Question: What type of tax is indicated in the document, personal property or real estate?
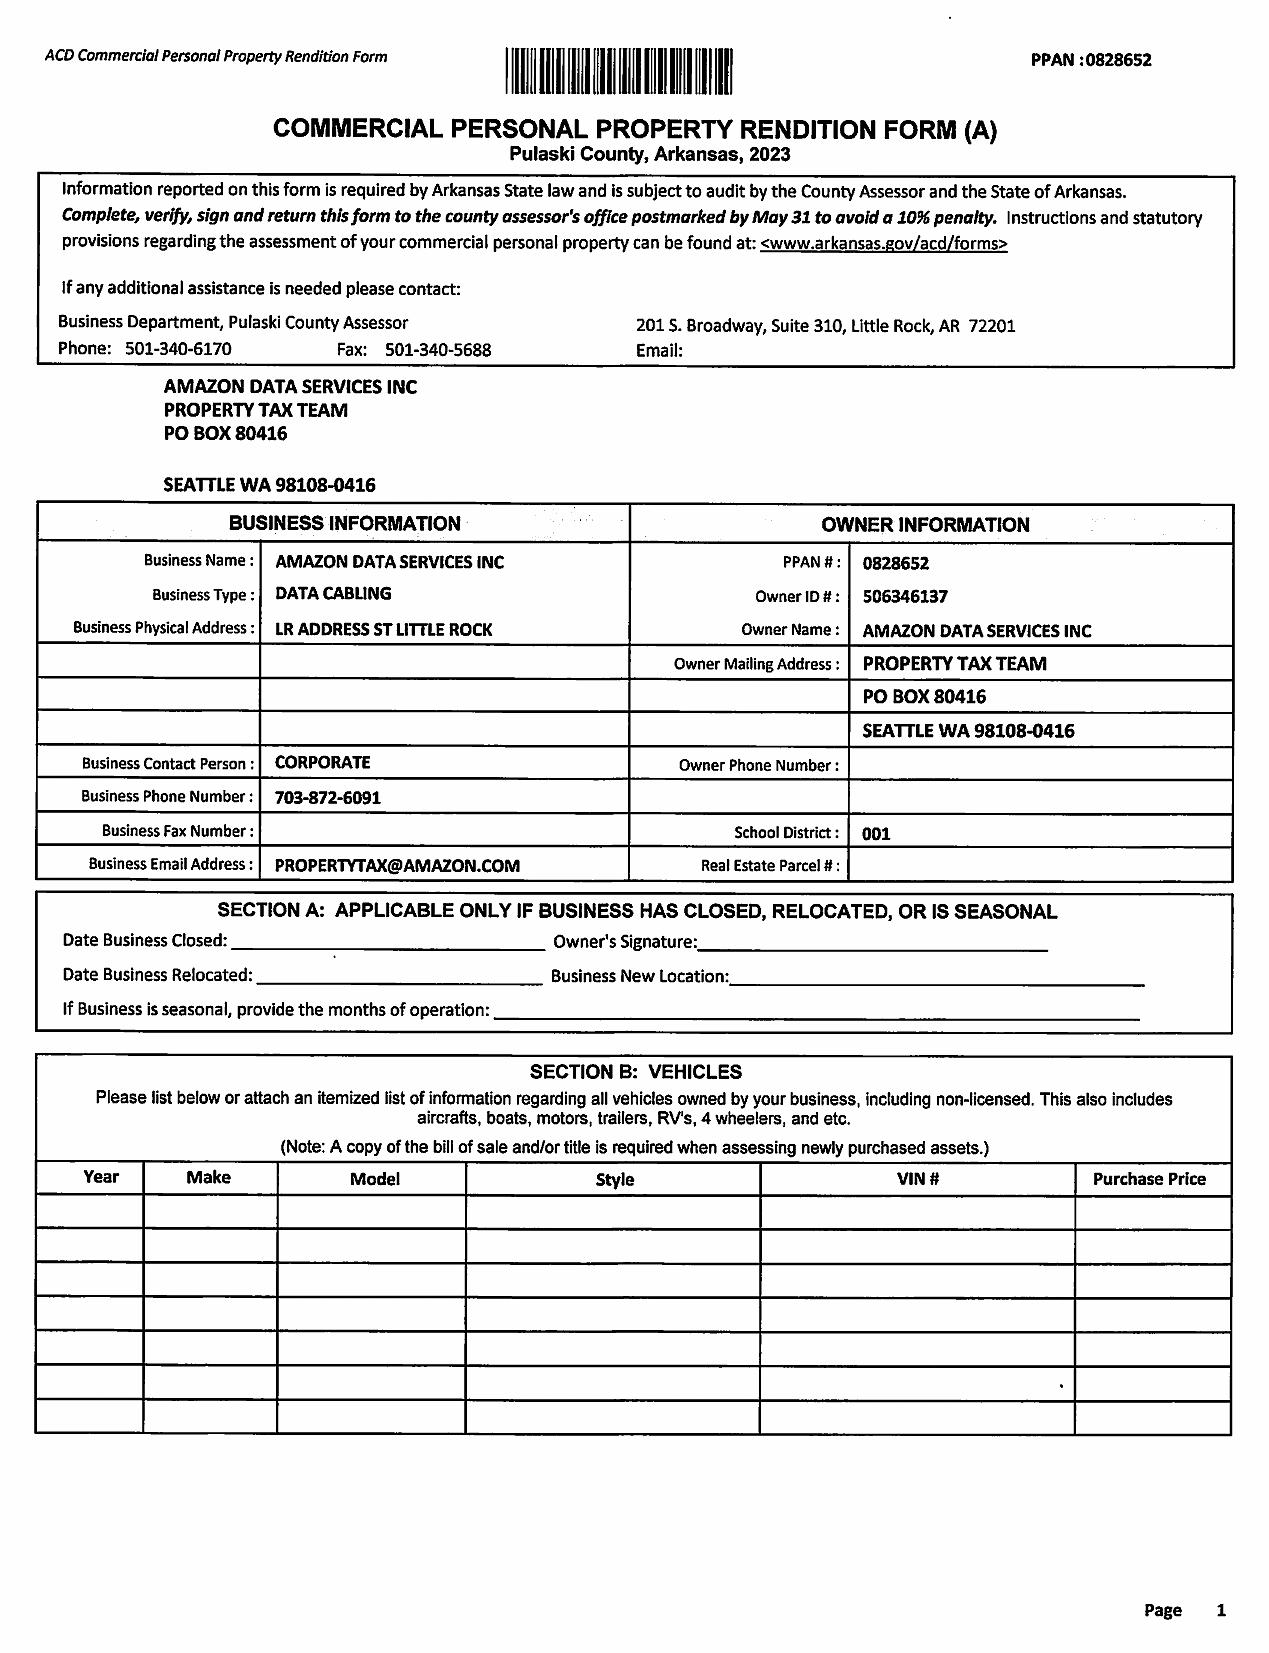
Answer: "Personal Property"